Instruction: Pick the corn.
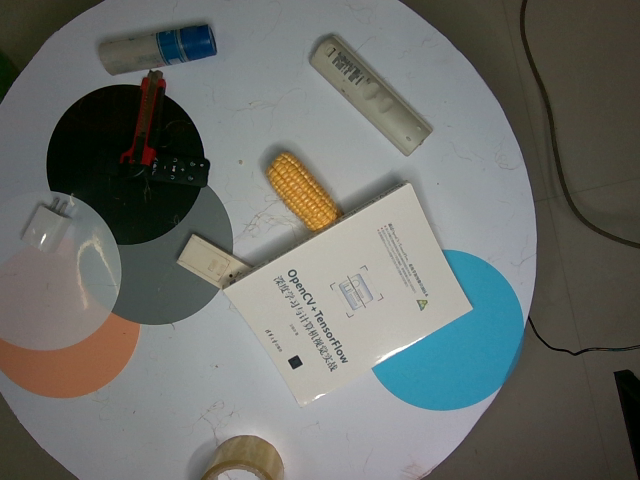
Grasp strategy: vertical